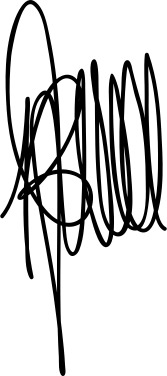
Signature of: brad wall